Question: How is the history relevant to the case?
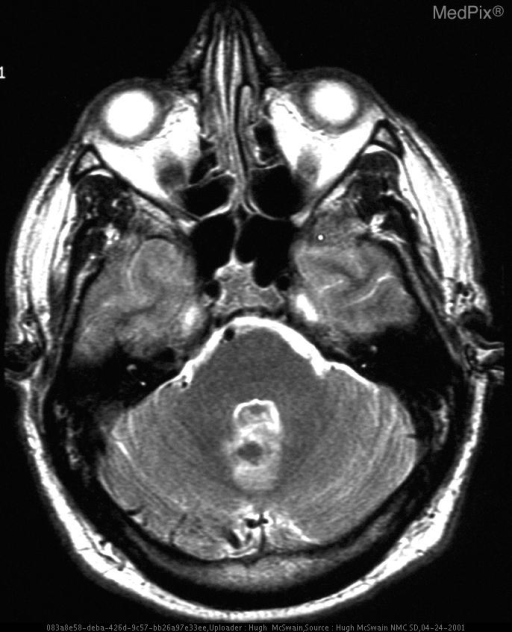
Answer: The patient's history of 38 y/o man presents to ER with history of headache after being choked during a basketball game. is key in understanding the case.